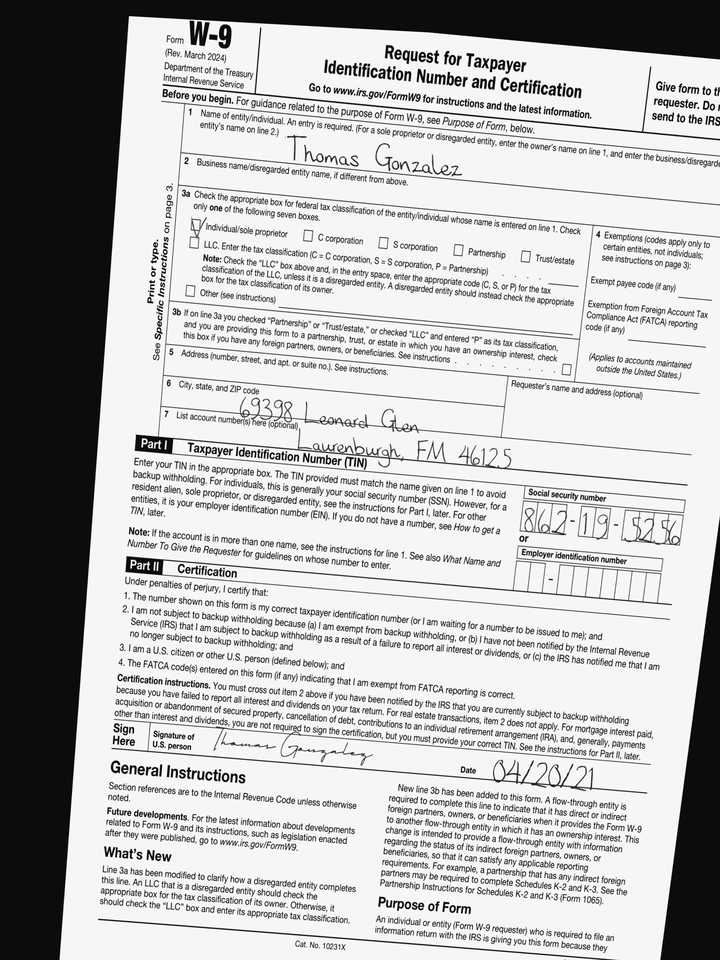
adr1: 69398 Leonard Glen
adr2: Laurenburgh, FM 46125
cbx: yes
ssn: 862195256
enm: Thomas Gonzalez
sdt: 04/20/21